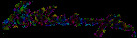
Signature of: john frederick hartranft